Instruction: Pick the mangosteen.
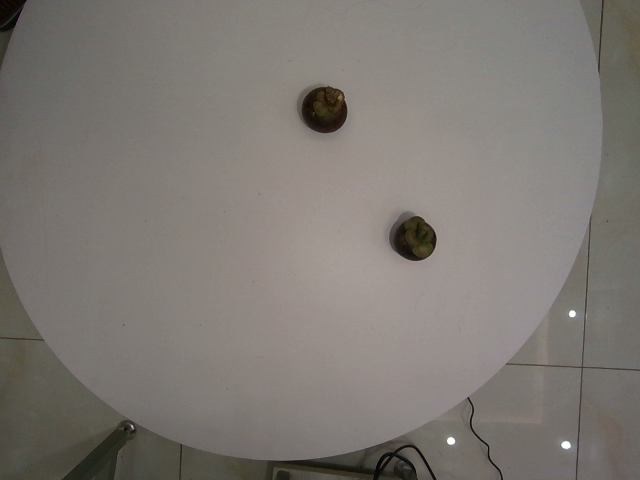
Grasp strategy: vertical